Question: What jurisdiction, city, or county is the document associated with?
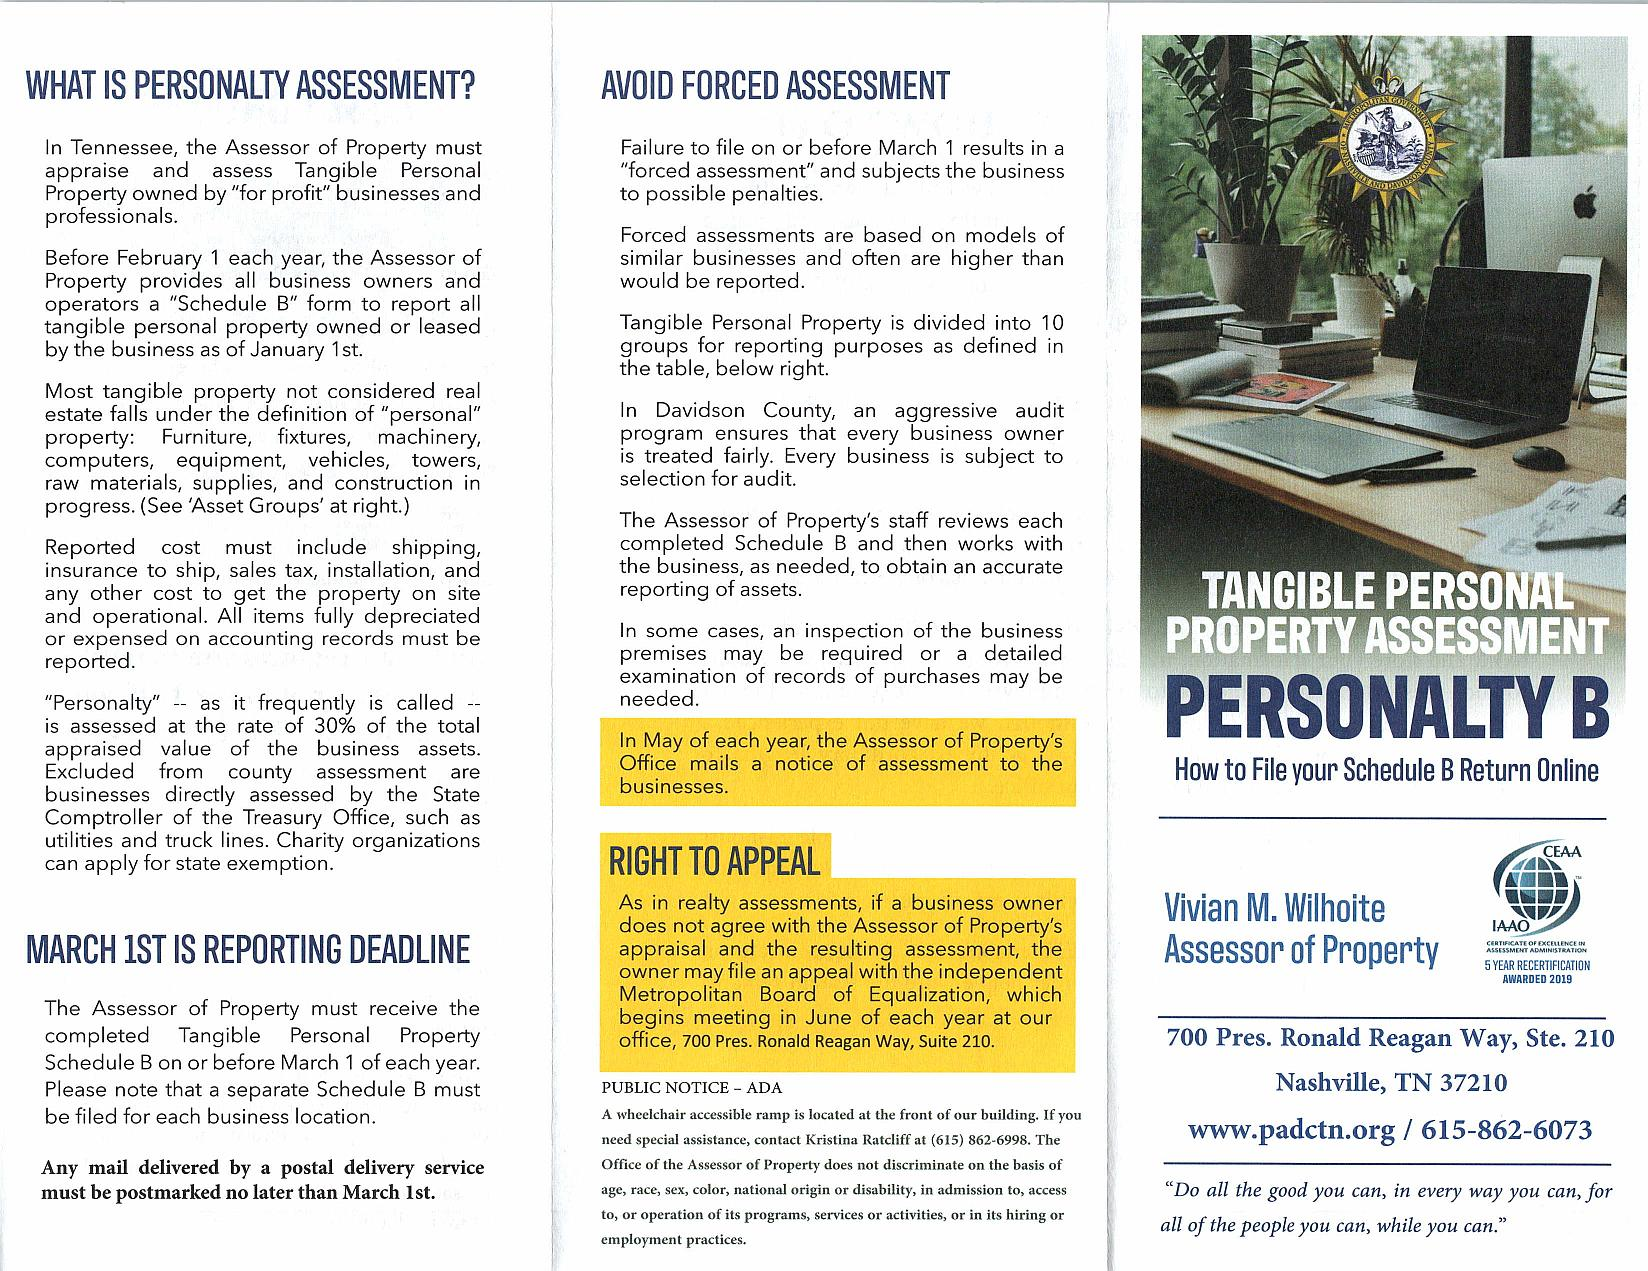
Answer: "Davidson County"